Question: What do the imaging results show?
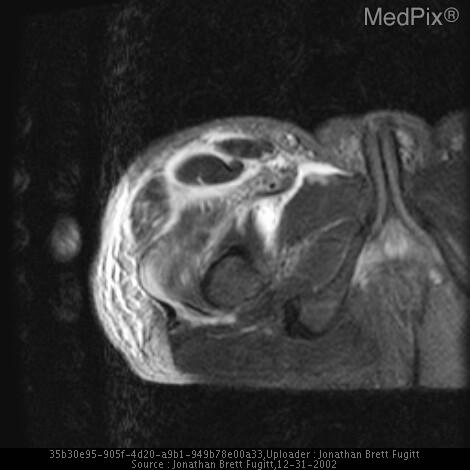
Answer: The imaging shows Severe edema of the deep fascia of the proximal quadriceps muscle group is seen on CT extending posteriorly to its insertion on the linea aspera.
Fat sat T2 axial imaging shows extensive edema in the deep facia of several muscles, the soft tissues, and the vastus intermedius/lateralis, and the tensor fascia lata.
Somewhat paradoxically, the fat sat gadolinium enhanced axial T1 images do not demonstrate enhancement of the fascia, perhaps do to its normal ligamentous character. Myositis and fasciitis.